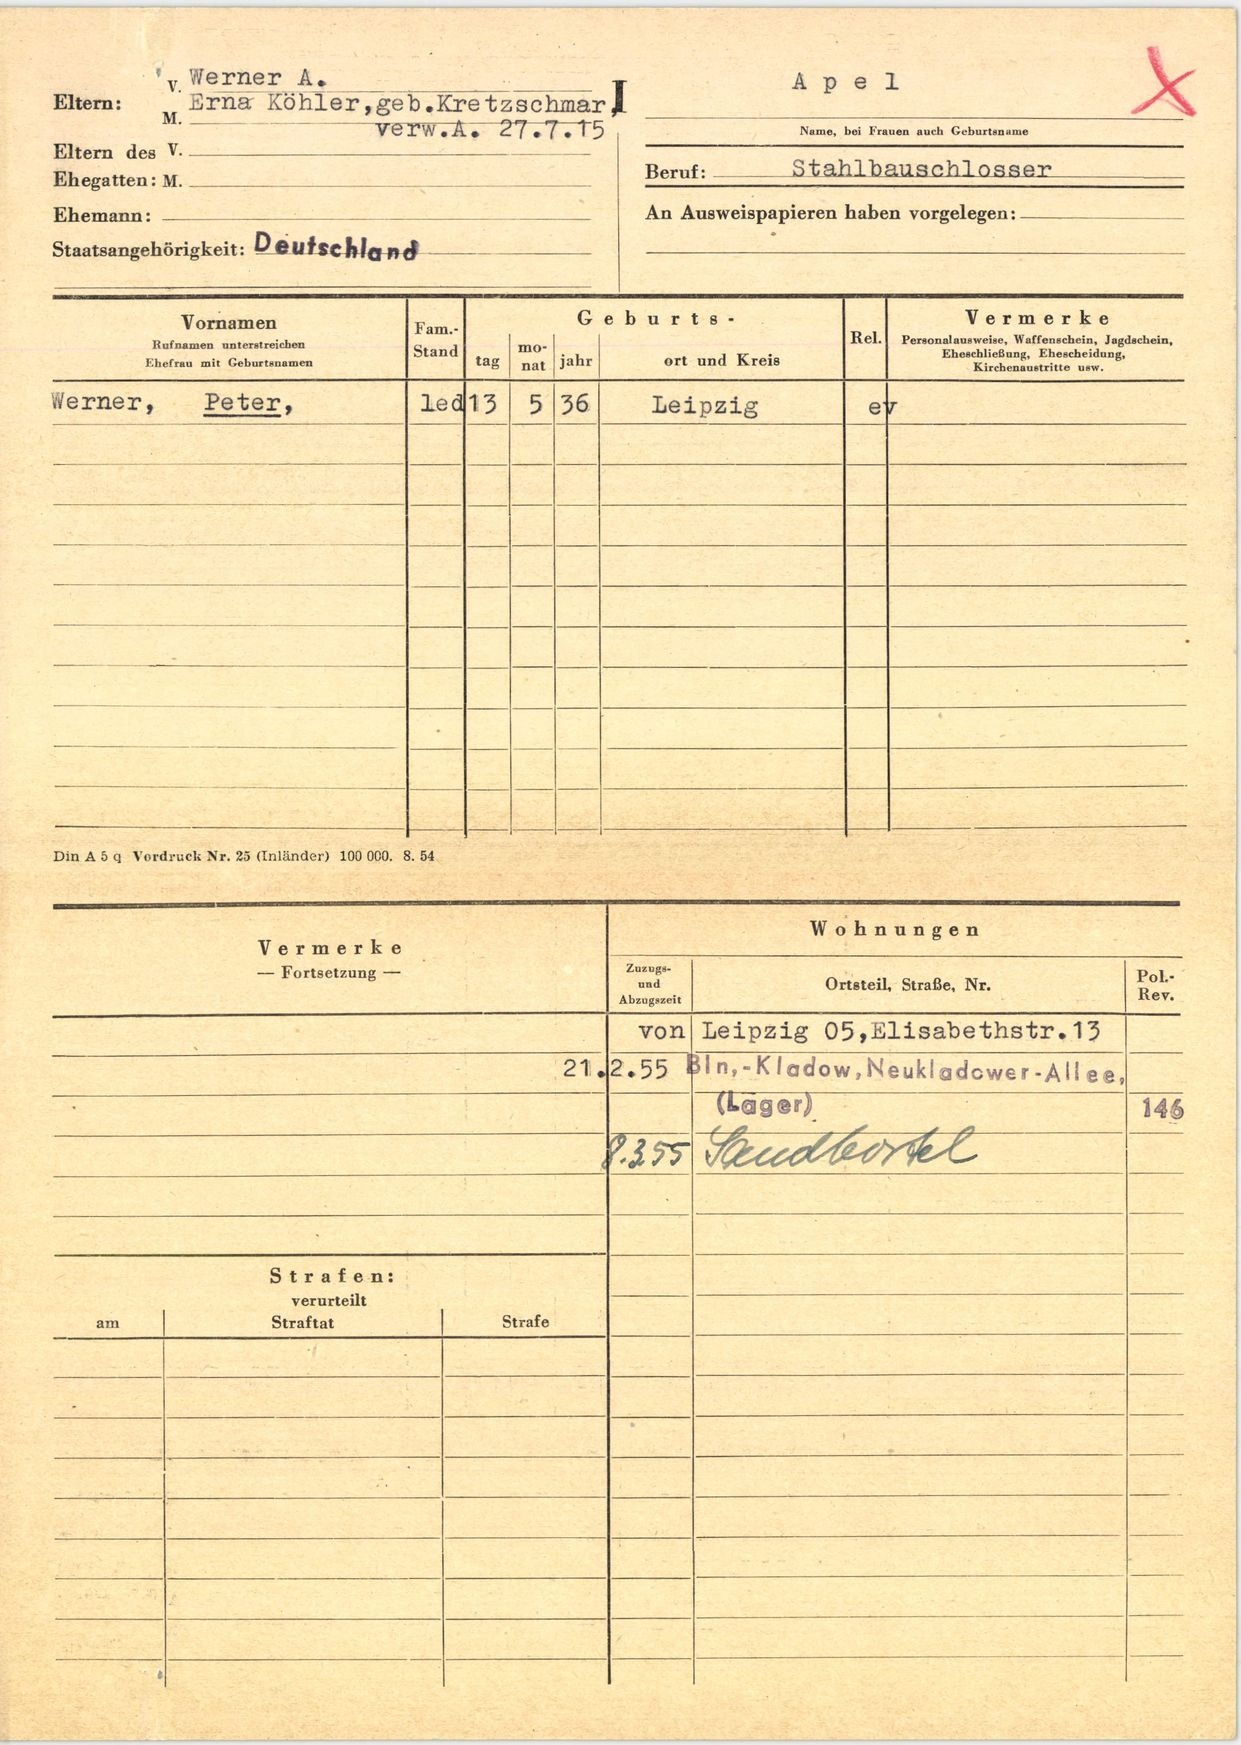
Apel